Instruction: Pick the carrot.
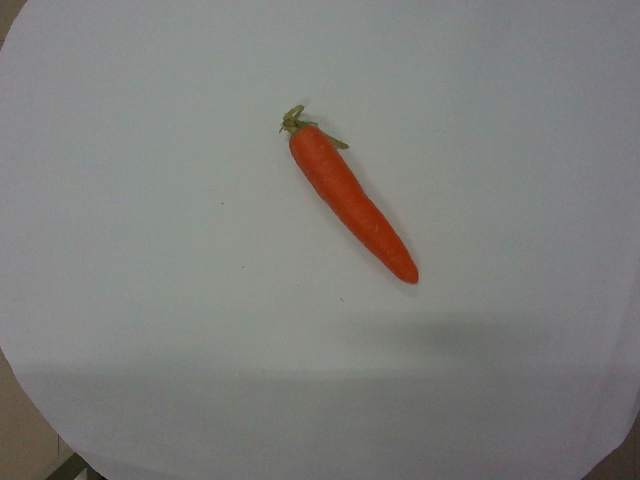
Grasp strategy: vertical